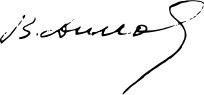
Signature of: vergil dimov